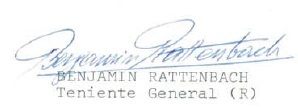
Signature of: benjamín rattenbach